Question: By what date must an appeal be filed according to the document?
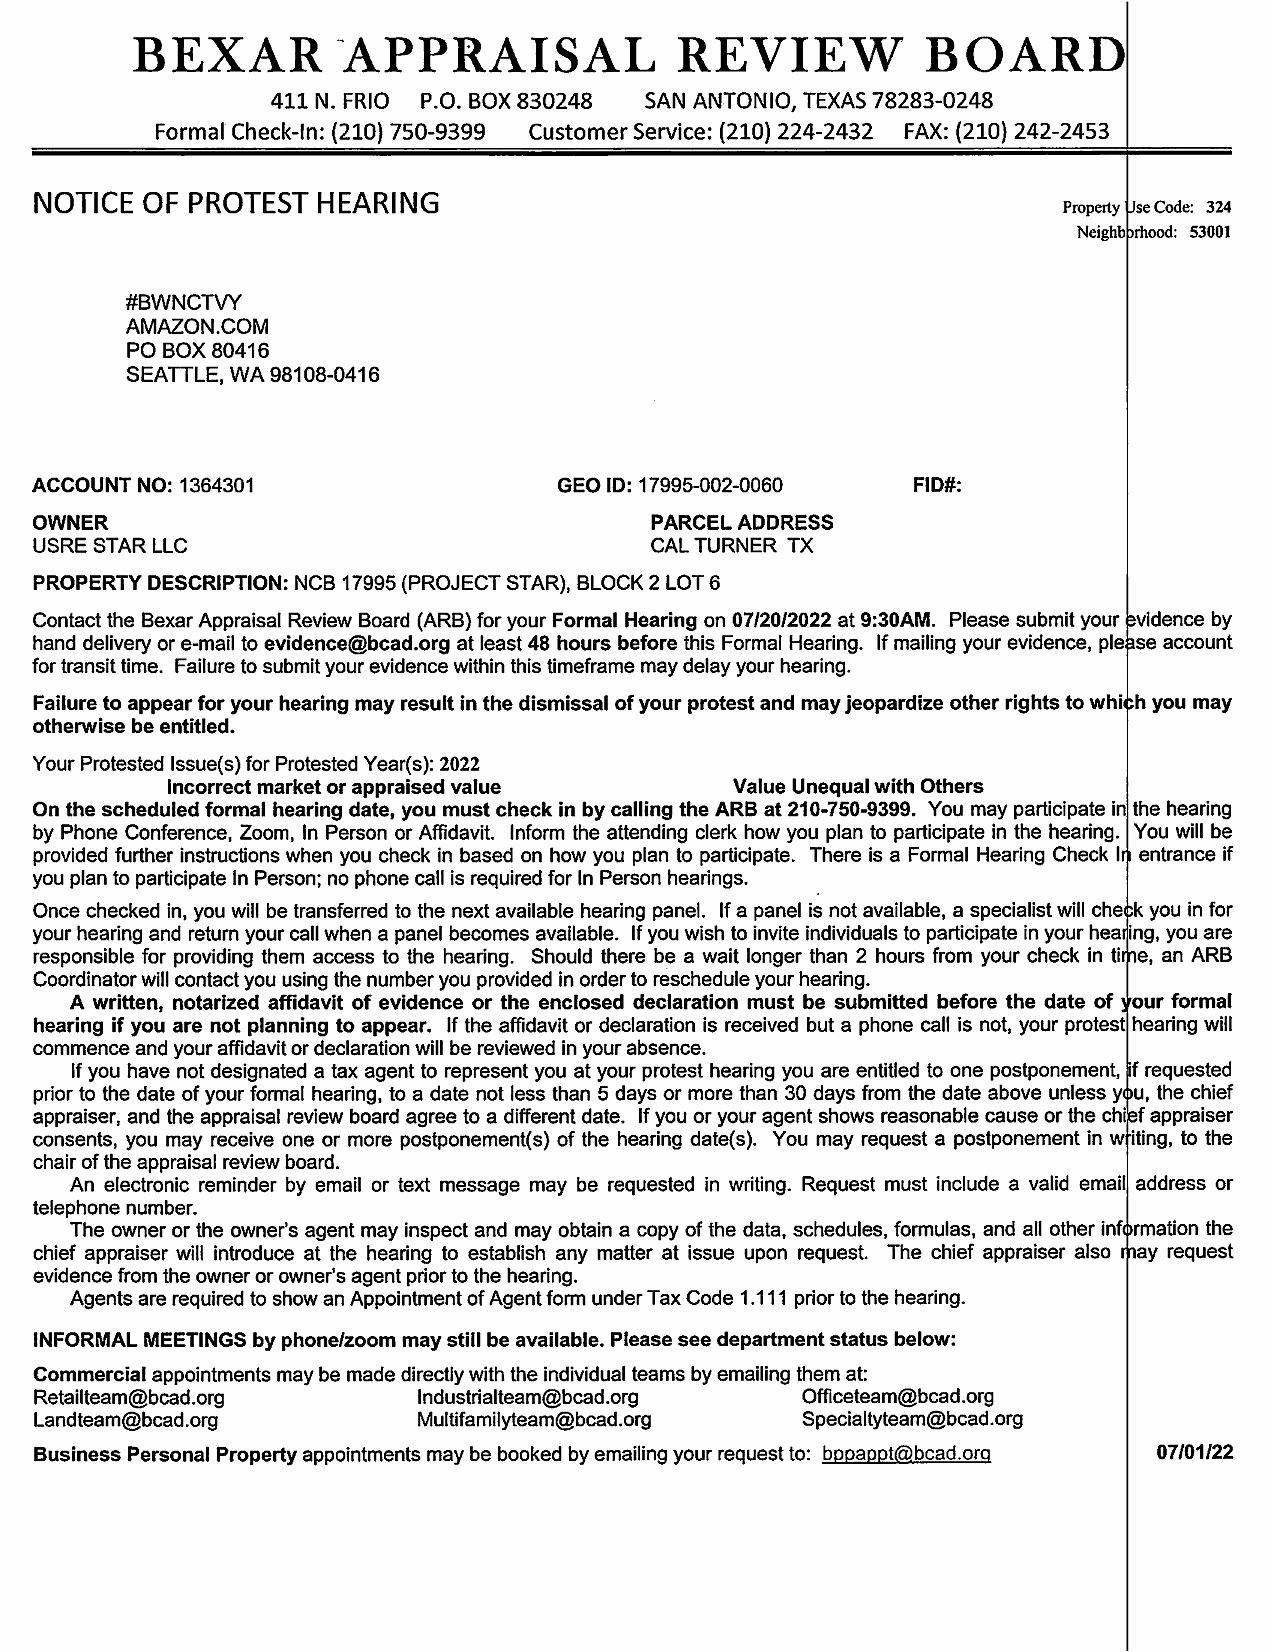
Answer: "7/20/22"